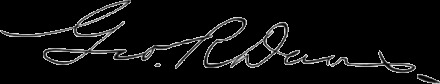
Signature of: george r davis